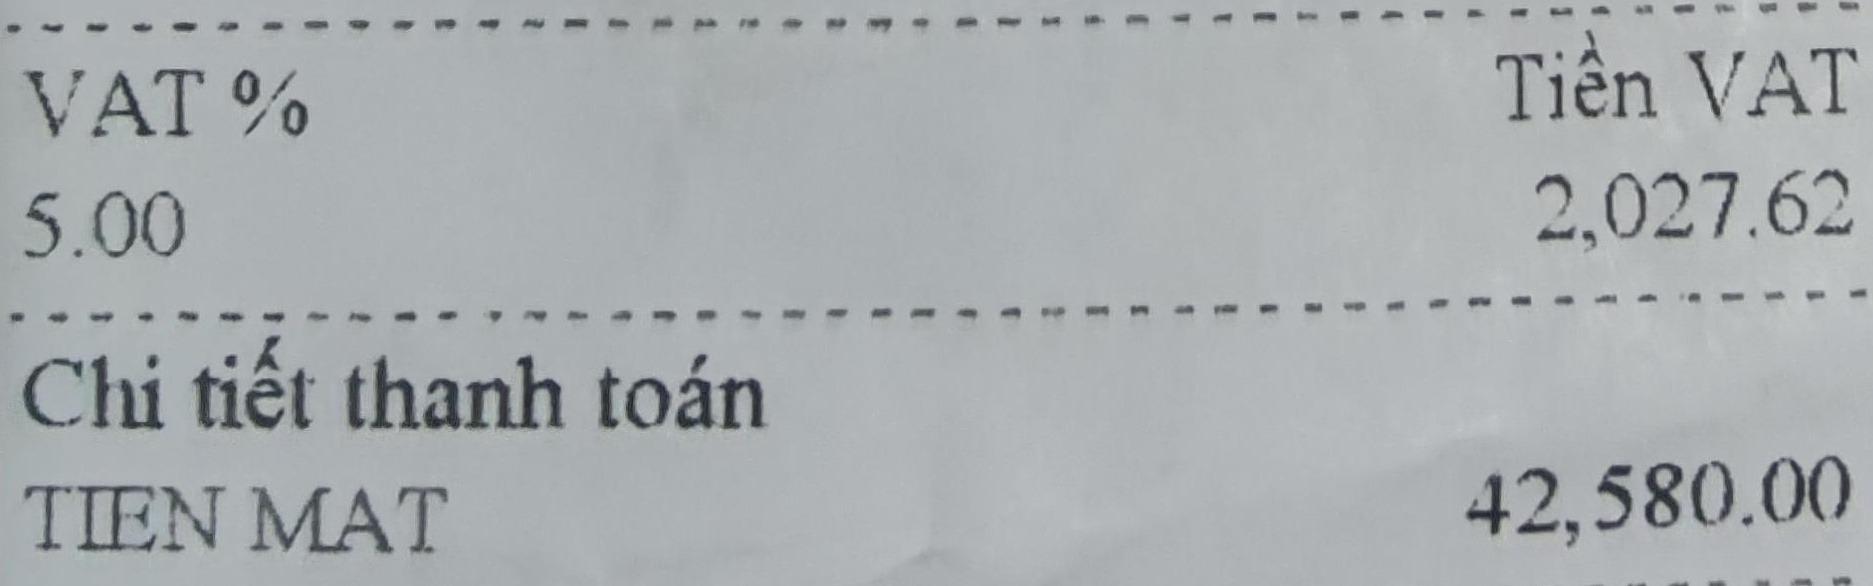
<table>
<tr>
<th>VAT %</th>
<th>Tiền VAT</th>
</tr>
<tr>
<td>5.00</td>
<td>2,027.62</td>
</tr>
</table>

Chi tiết thanh toán
TIEN MAT 42,580.00